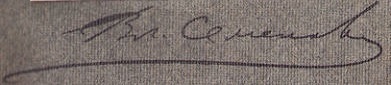
Signature of: v i semenov